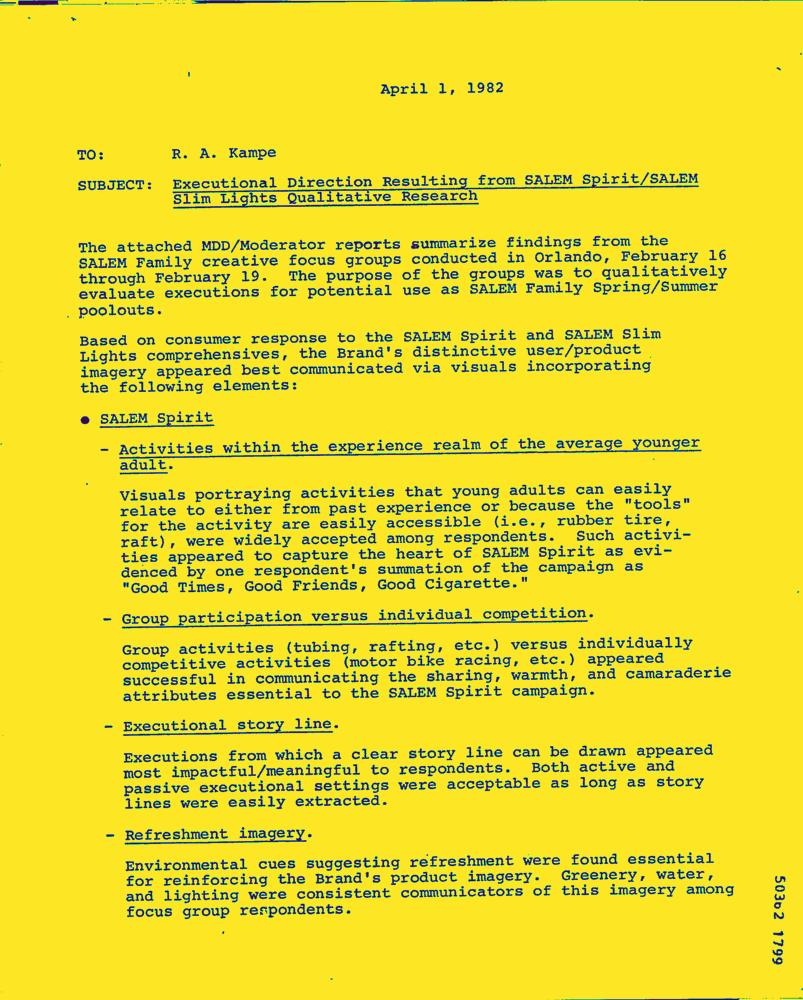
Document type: Letter-Doc